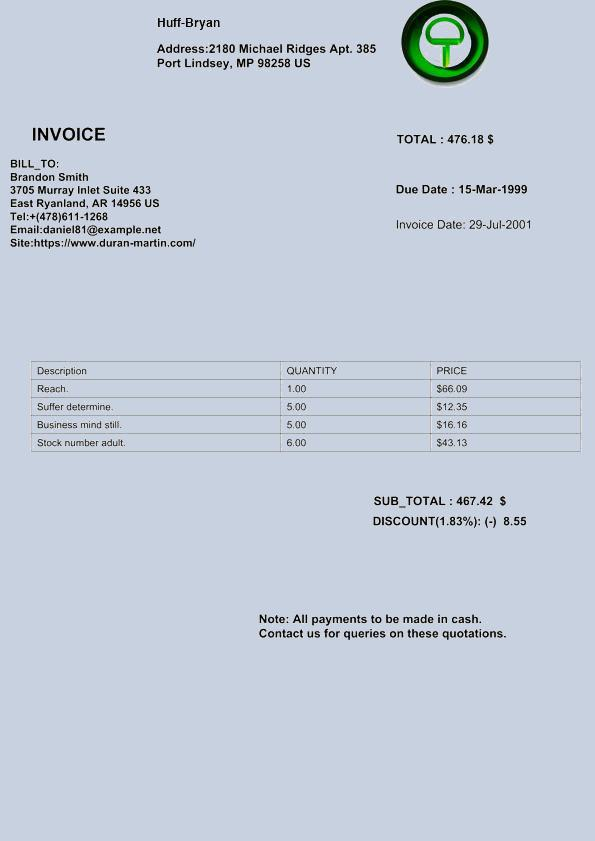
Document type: Invoice